Question: What is the filing due date as per the document?
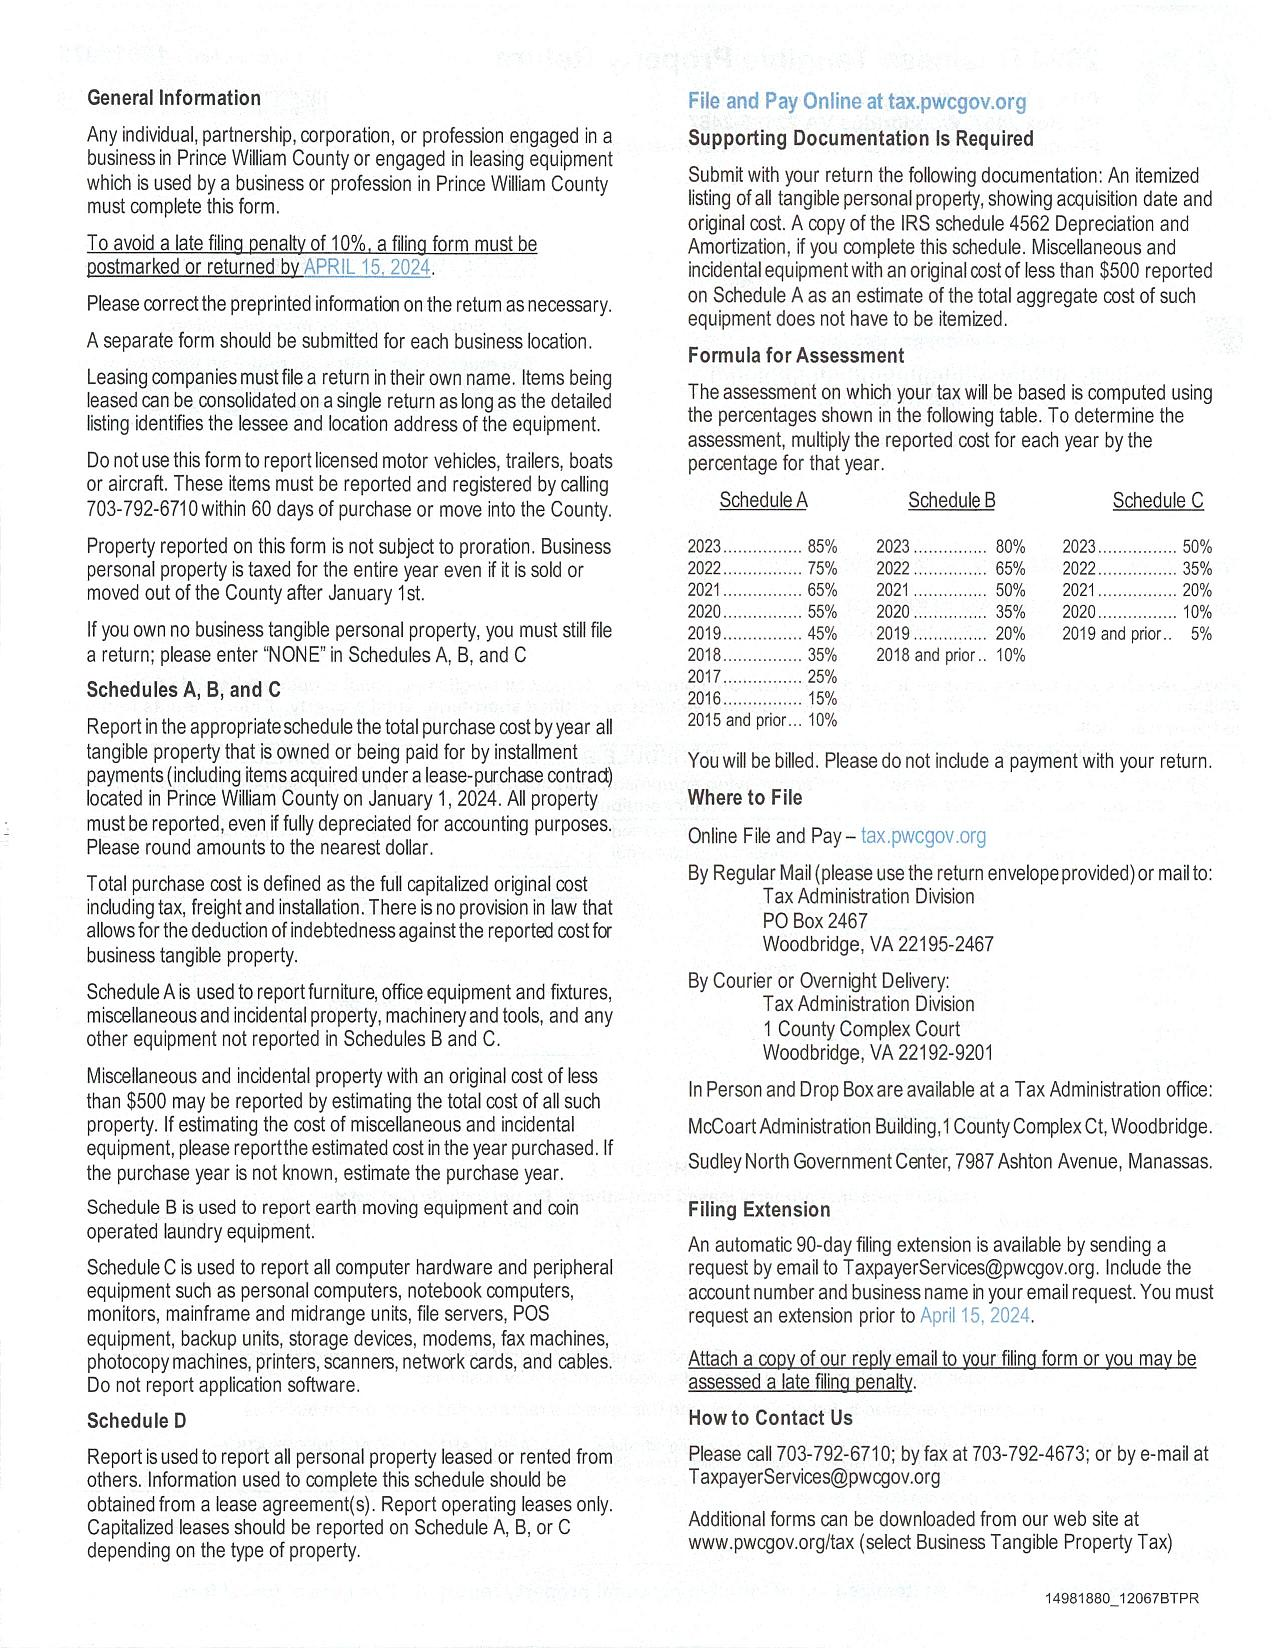
Answer: "15-Apr-24"